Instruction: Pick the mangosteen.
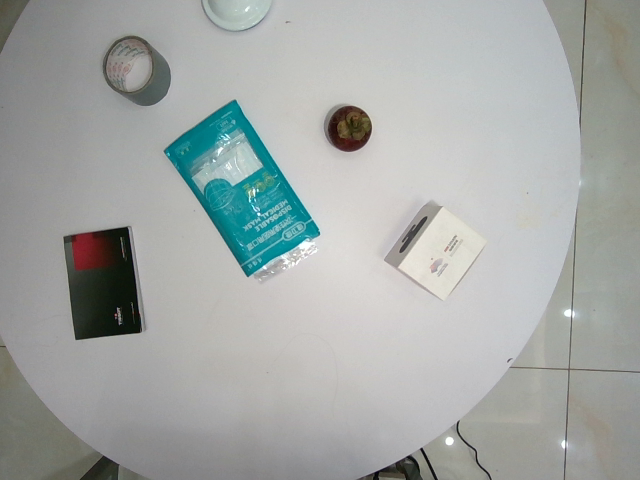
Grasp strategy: vertical